Question: How does the patient history play a role?
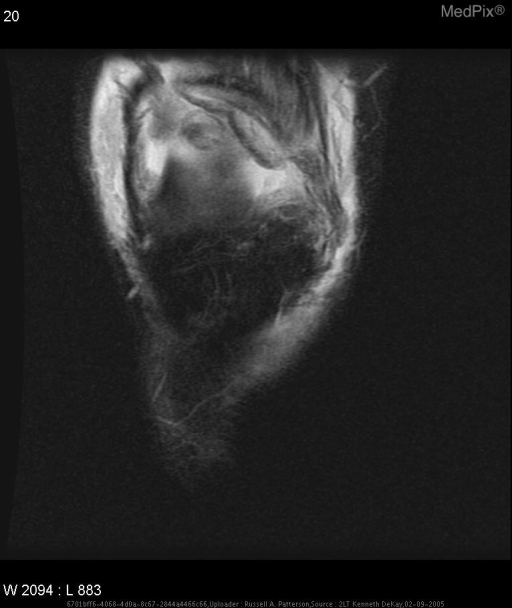
Answer: The patient's history of 48 y/o male presents with pain in anterior aspect of distal right thigh, superior to right knee and increased pain in right knee. The patient has had  knee pain for two years that limited his ability to run. is key in understanding the case.